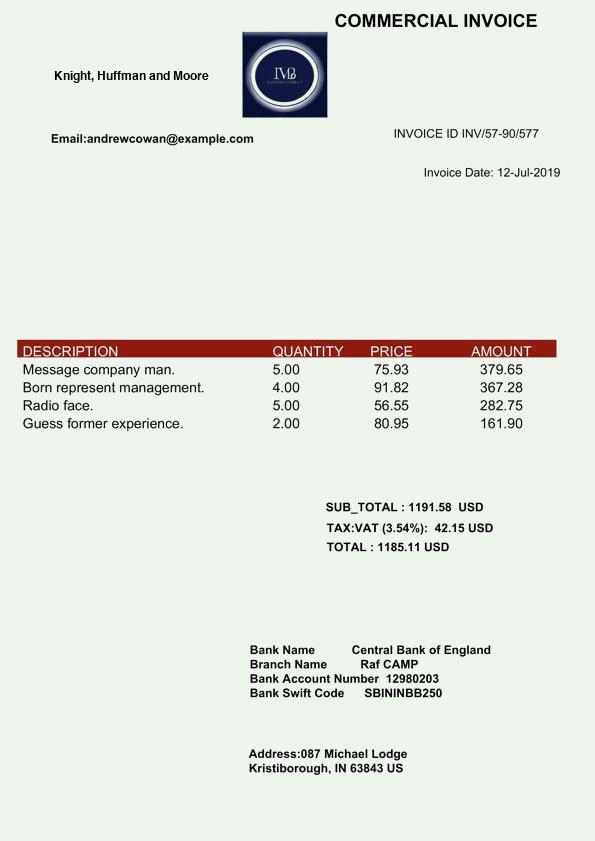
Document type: Invoice